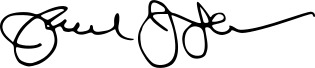
Signature of: jack lew